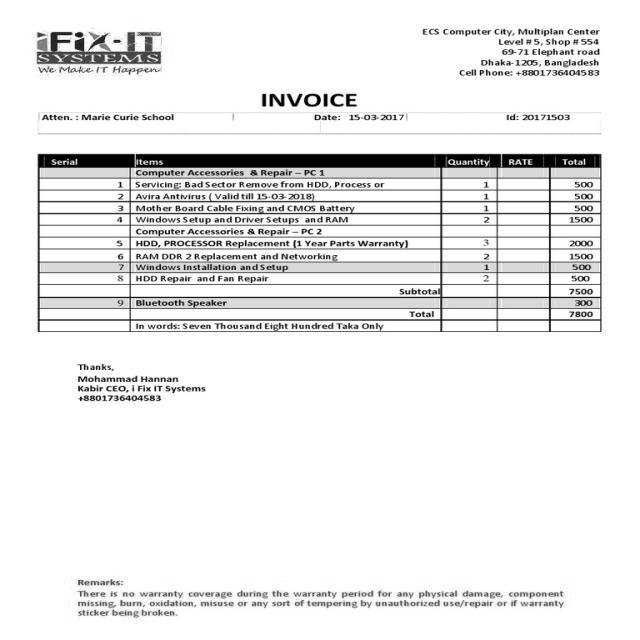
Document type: Invoice